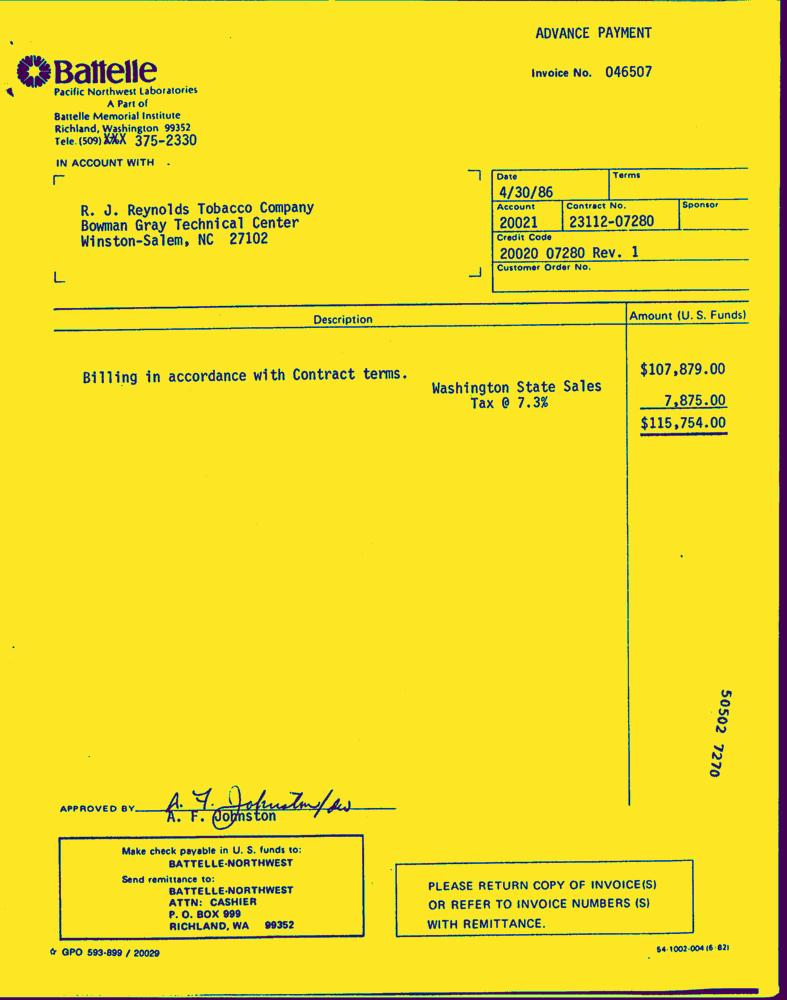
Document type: Invoice-Doc